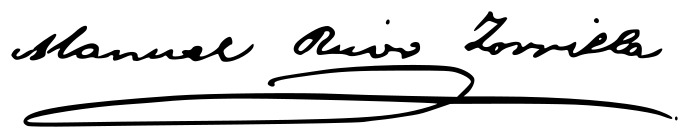
Signature of: manuel ruiz zorrilla